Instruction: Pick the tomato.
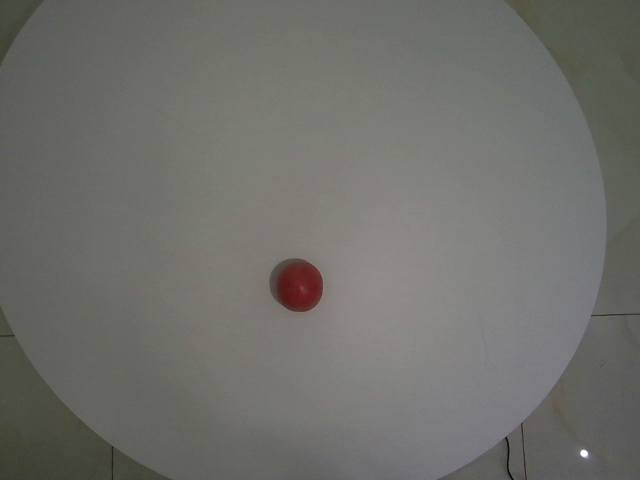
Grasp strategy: vertical